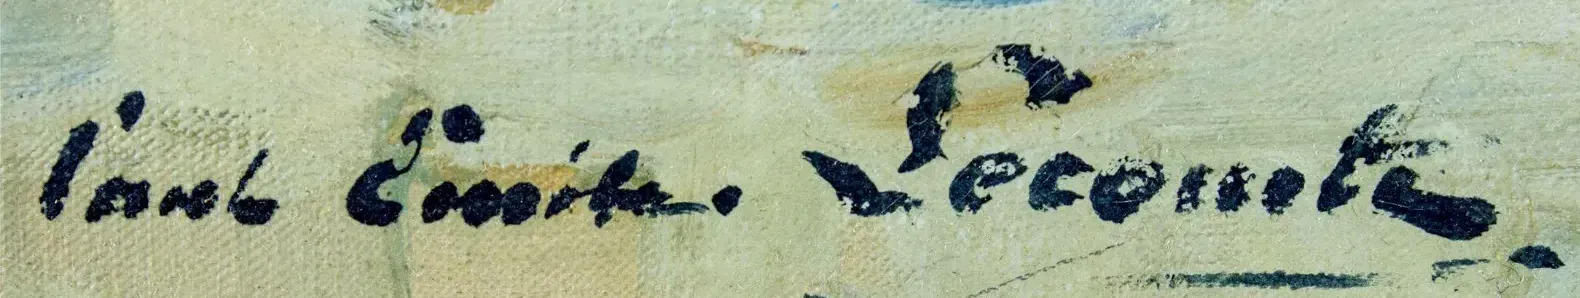
Signature of: paul émile lecomte